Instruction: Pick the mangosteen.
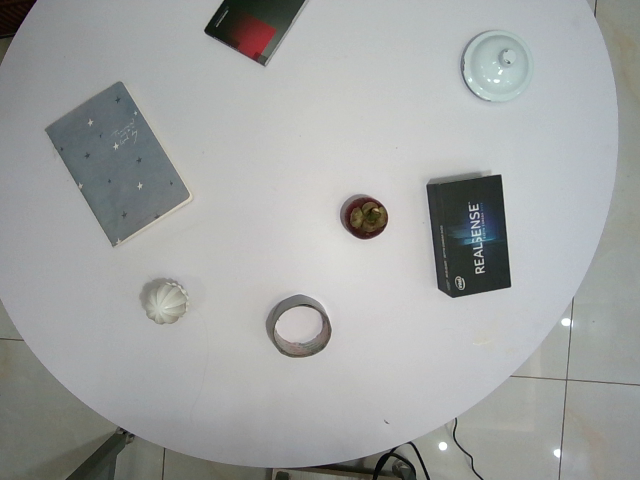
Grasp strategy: vertical